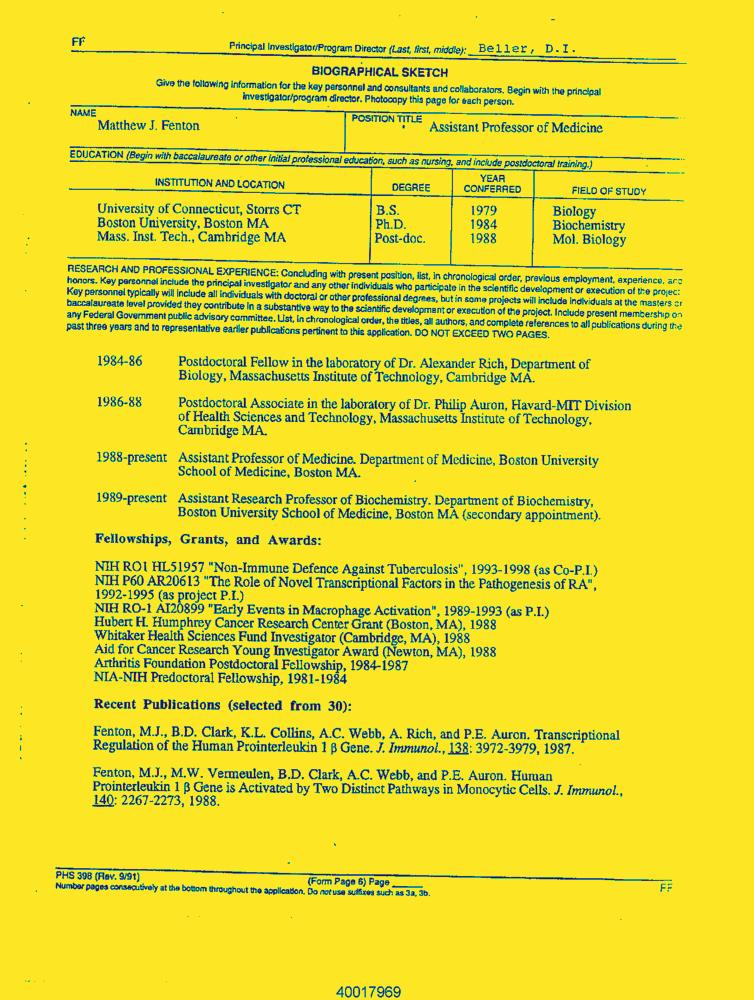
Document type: Resume-Doc